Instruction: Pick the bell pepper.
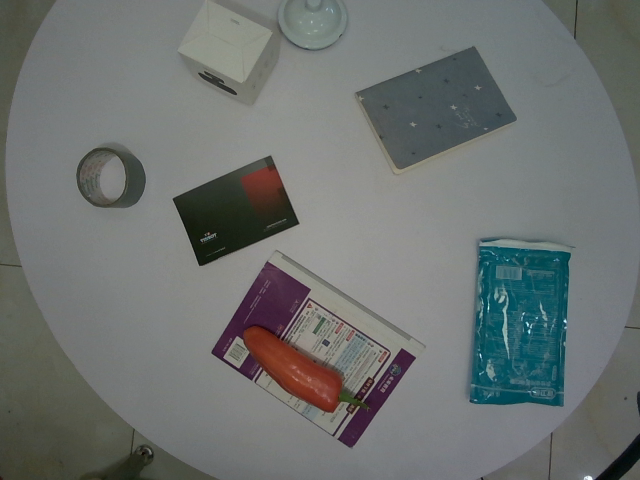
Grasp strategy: vertical